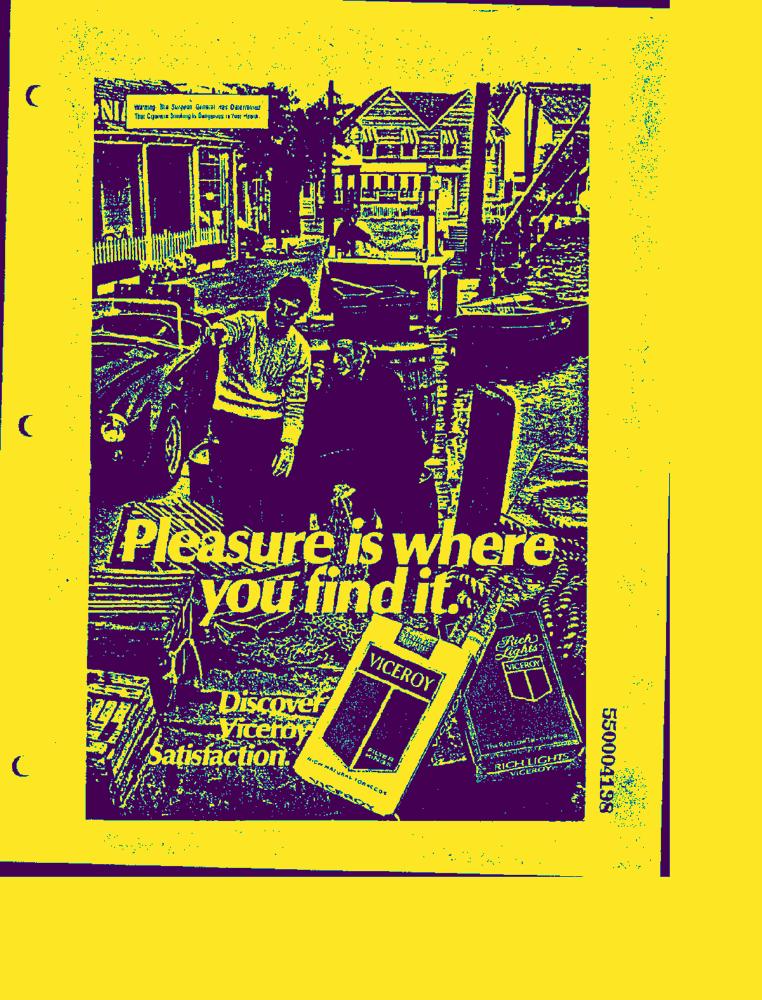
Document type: AD